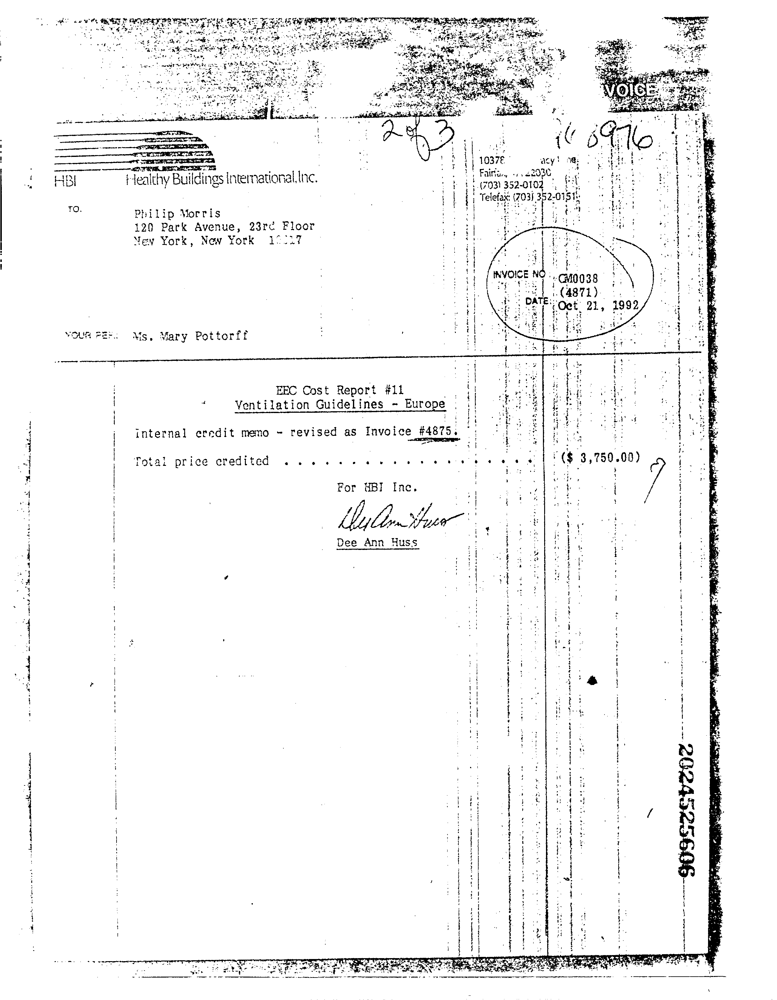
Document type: Invoice